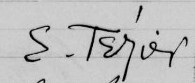
Signature of: eugène tézier